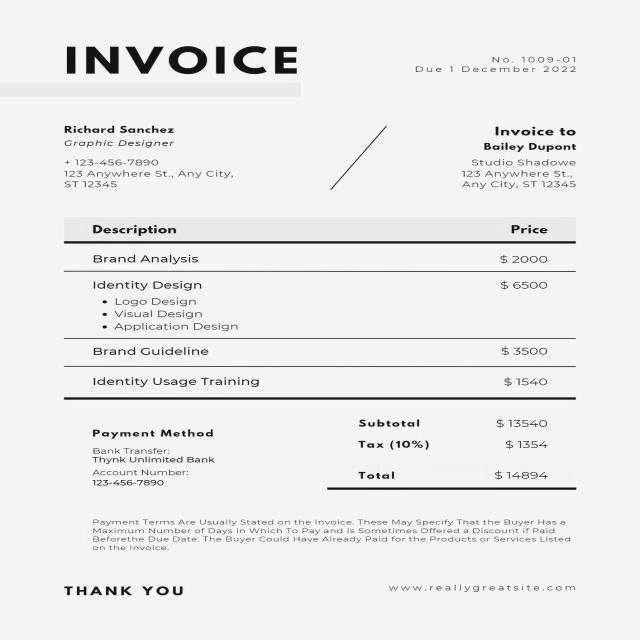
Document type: Invoice